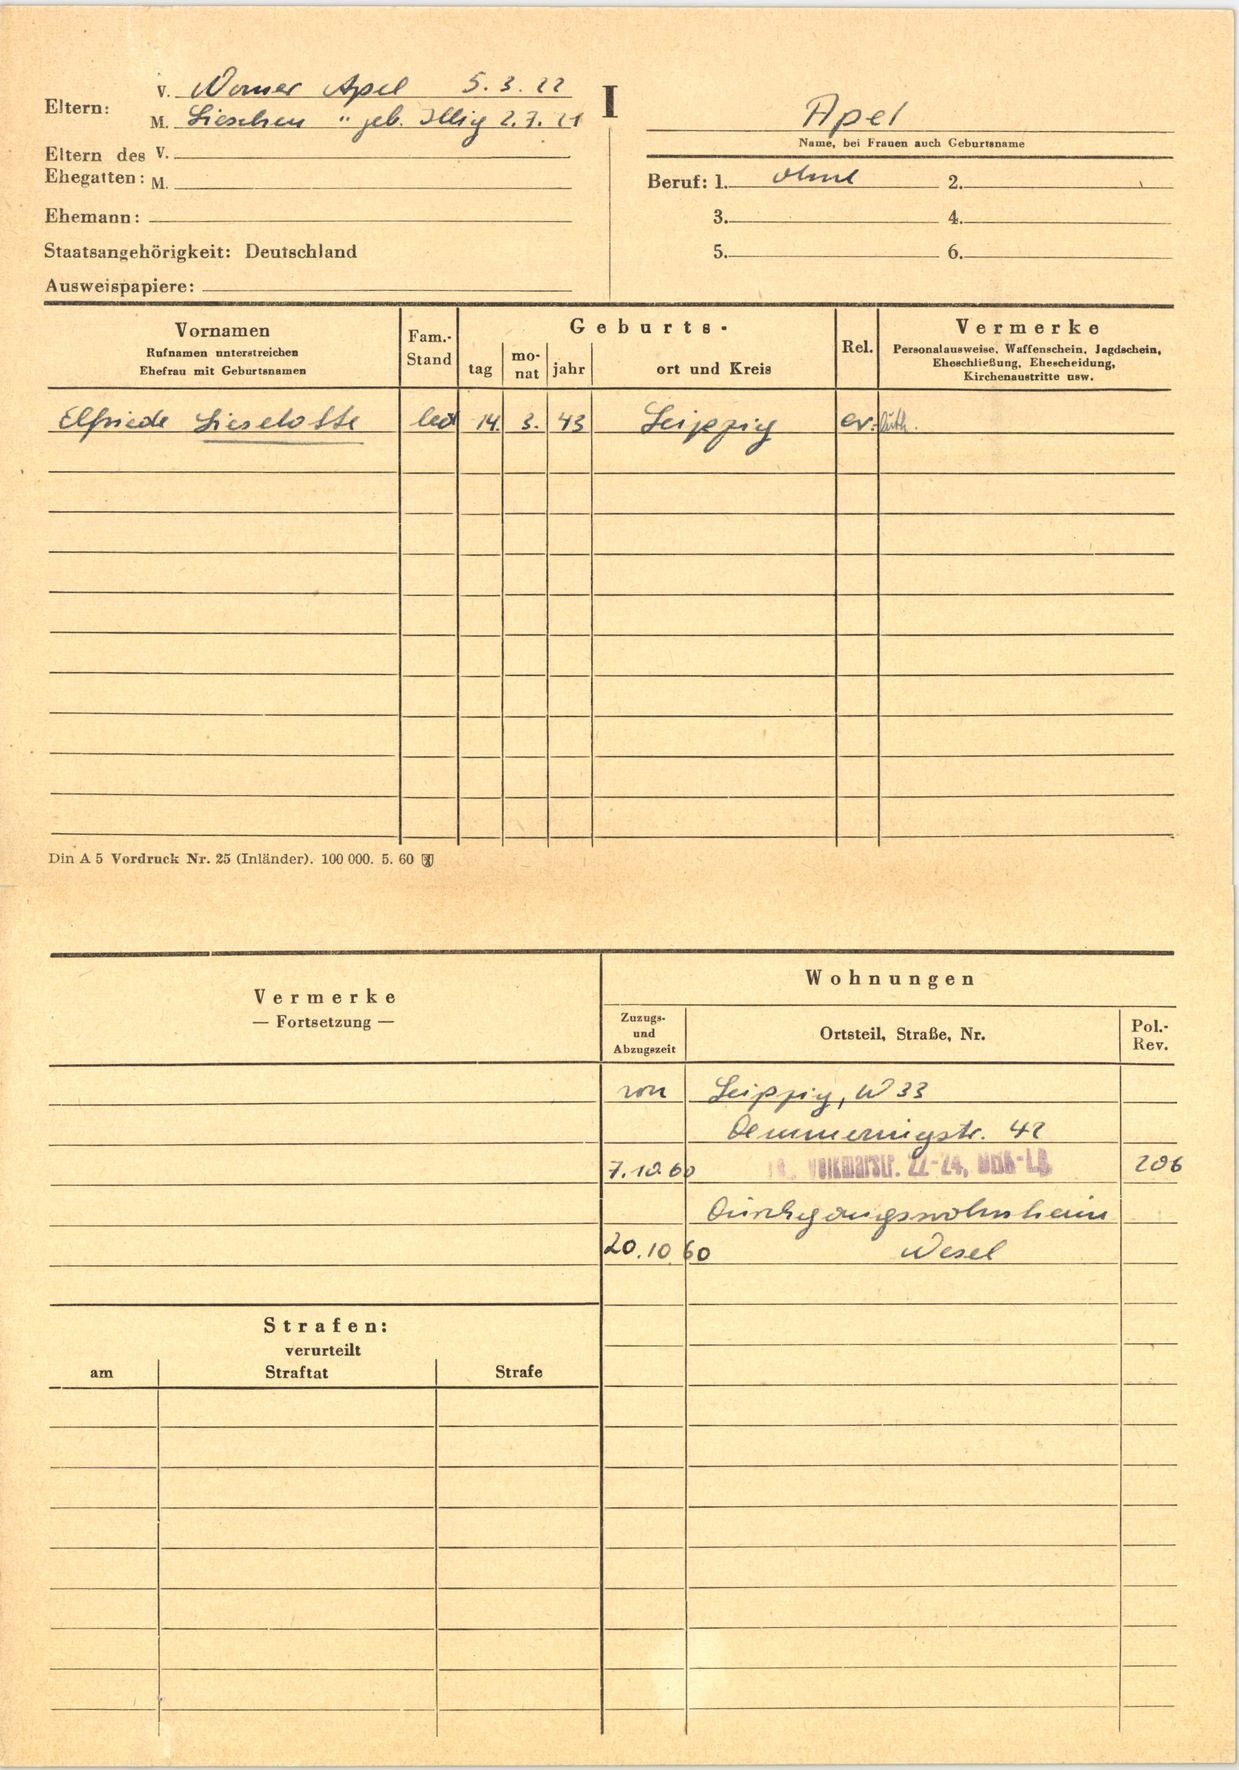
Apel